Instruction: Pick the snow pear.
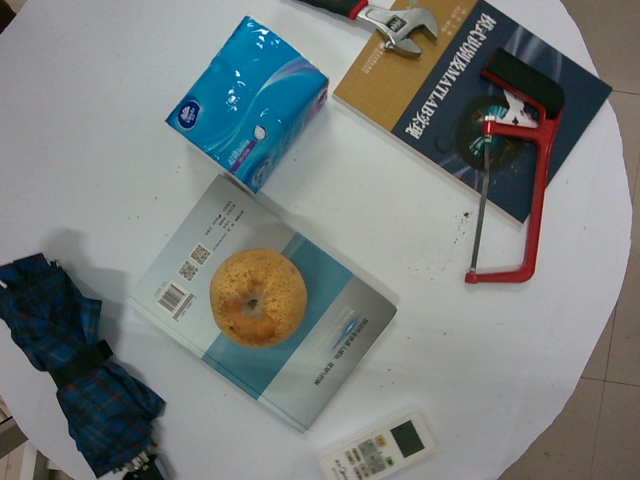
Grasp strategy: vertical